Question: What type of tax is indicated in the document, personal property or real estate?
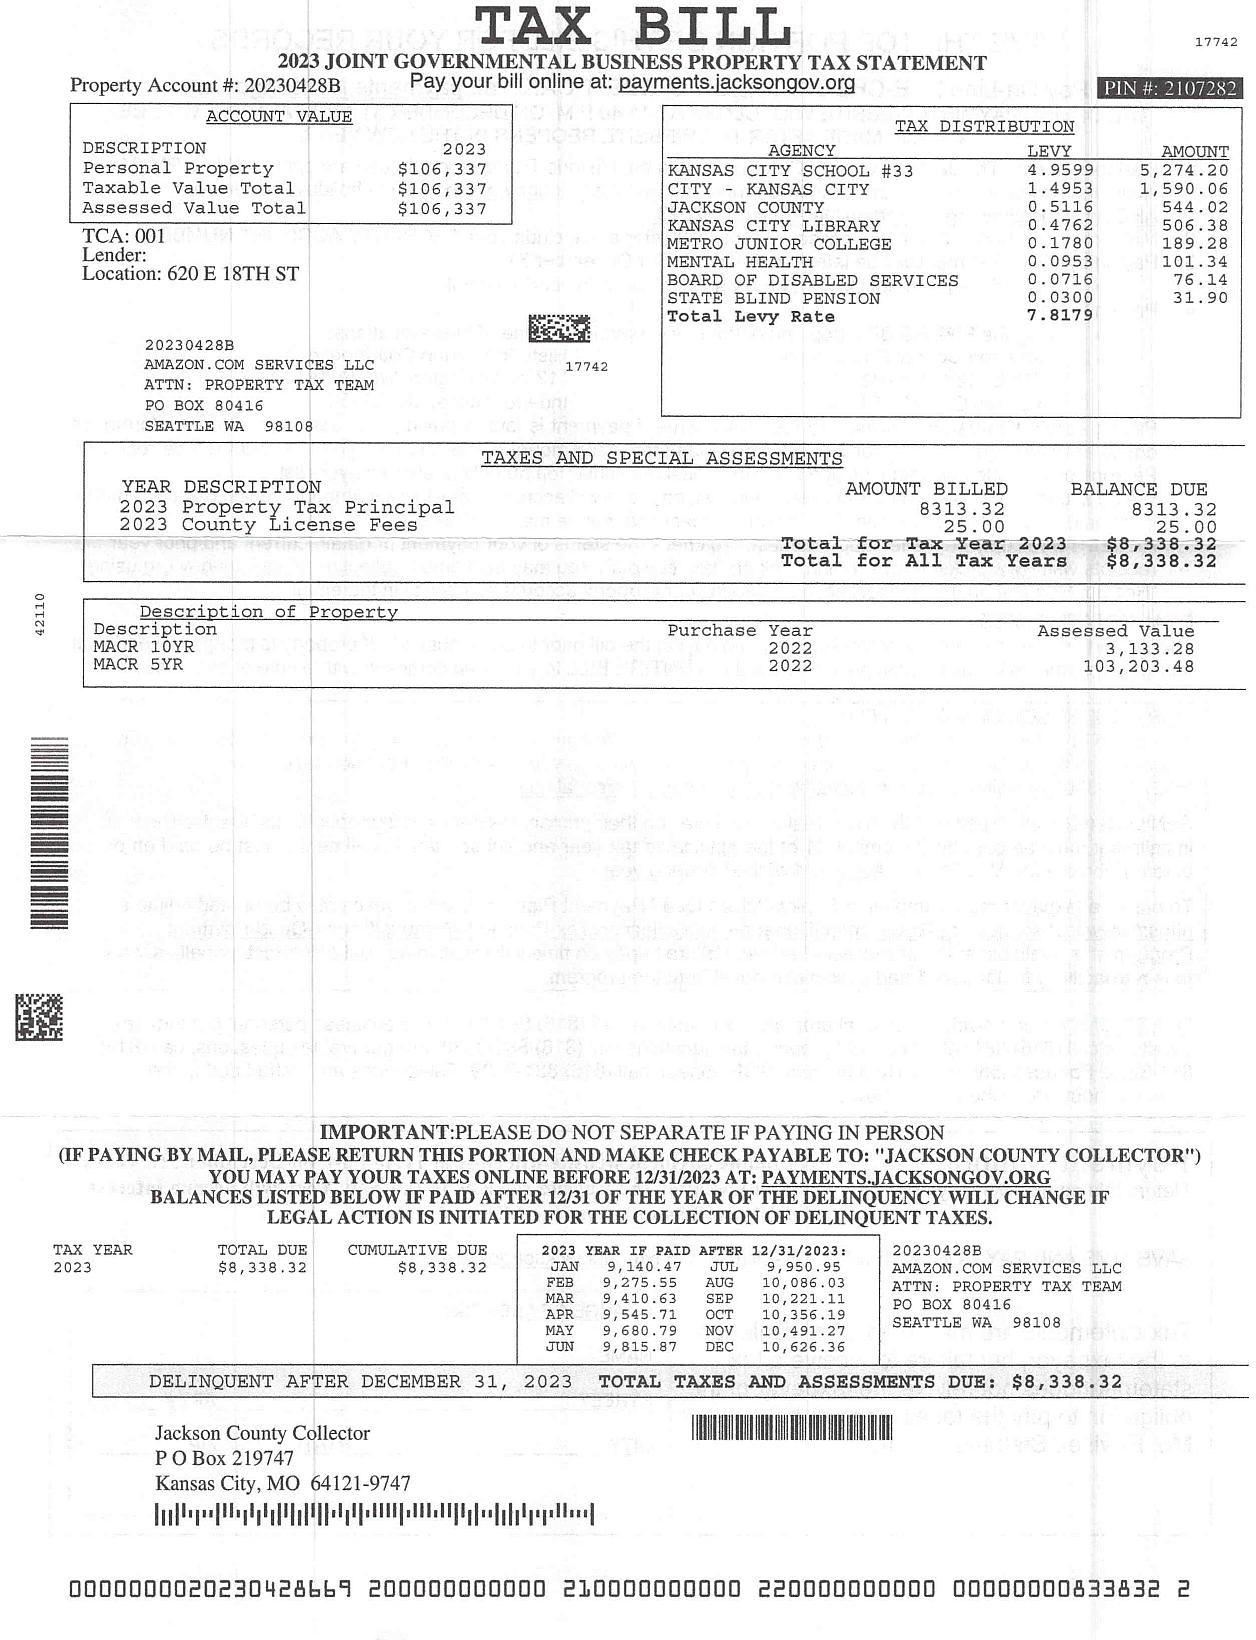
Answer: "PERSONAL PROPERTY TAX"